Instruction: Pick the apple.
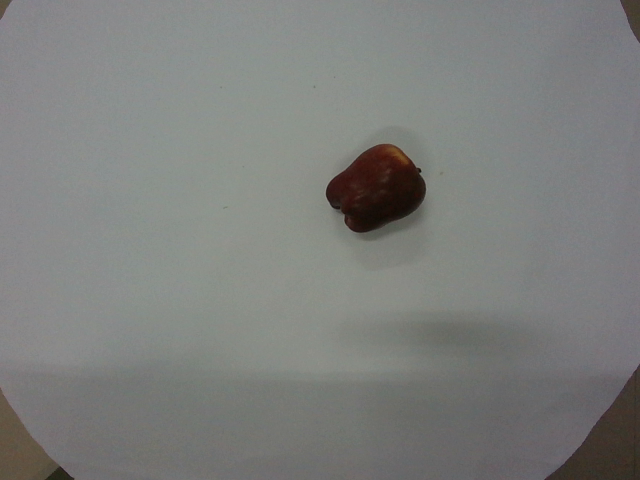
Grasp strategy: vertical